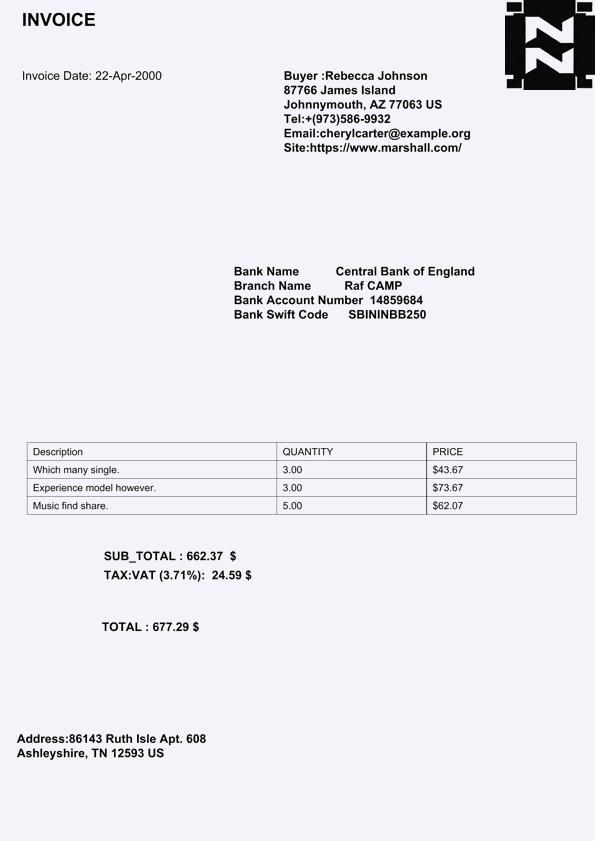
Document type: Invoice